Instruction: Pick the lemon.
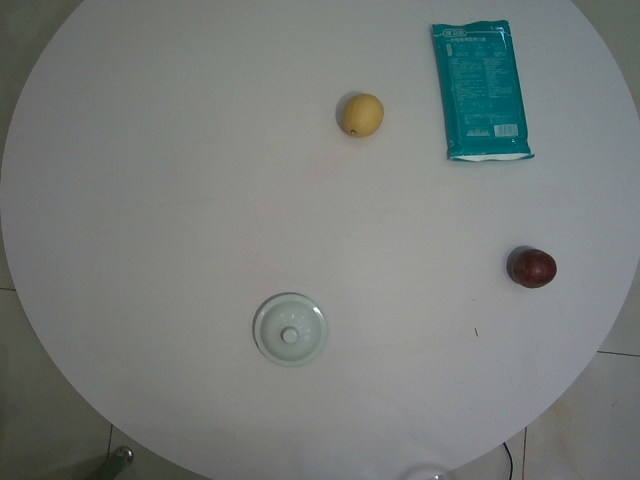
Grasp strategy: vertical